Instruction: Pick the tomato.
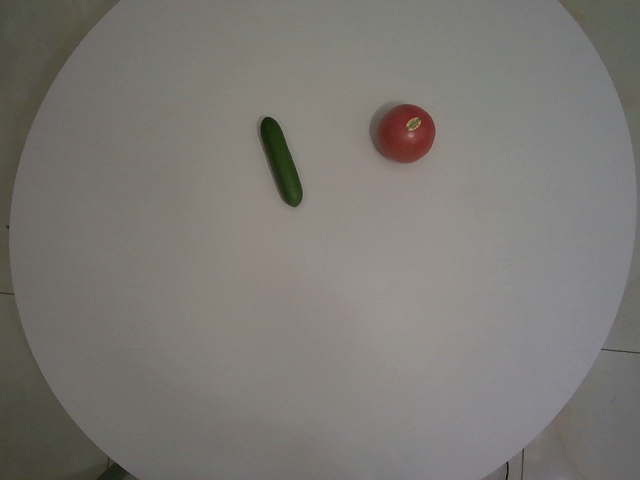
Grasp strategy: vertical